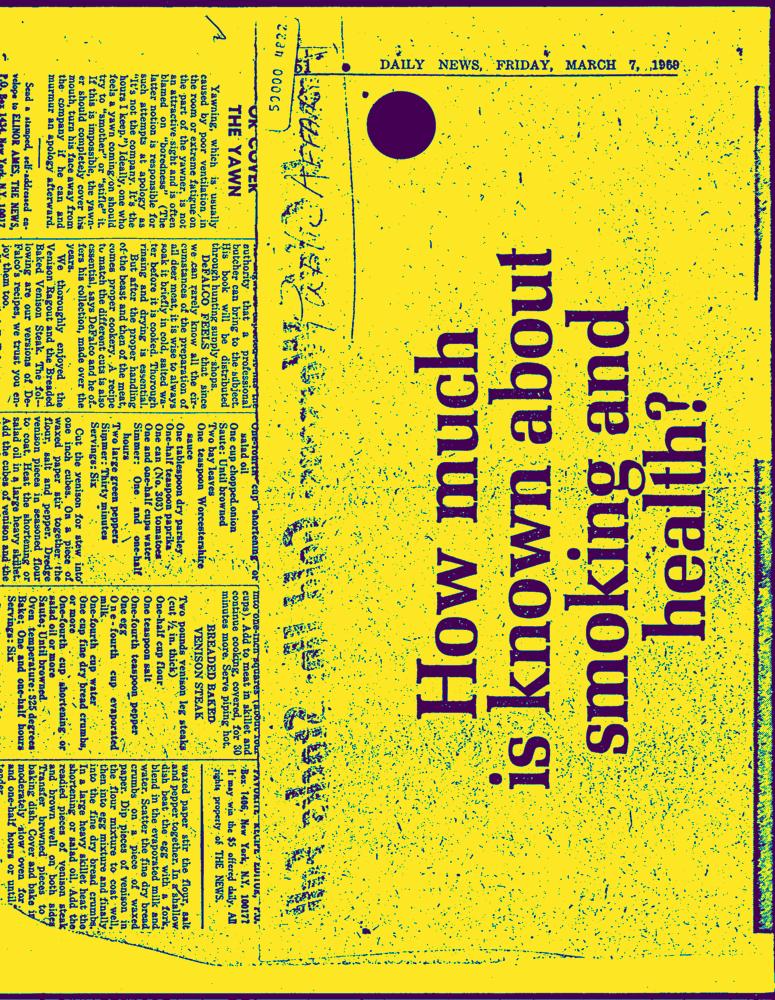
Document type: AD